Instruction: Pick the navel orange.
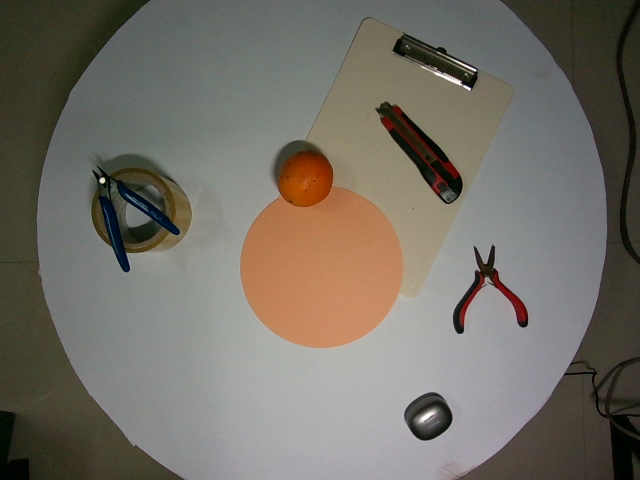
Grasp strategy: vertical